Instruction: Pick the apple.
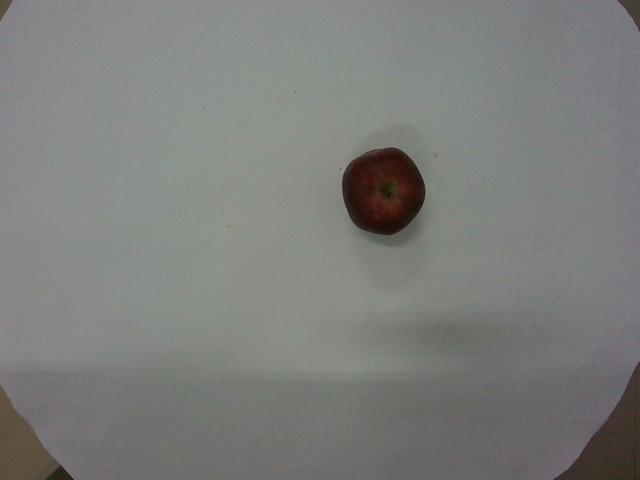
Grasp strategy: vertical